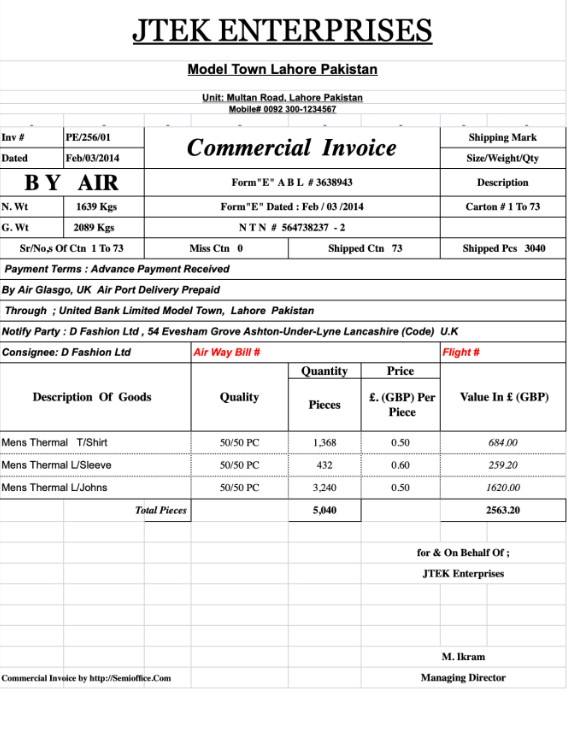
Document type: Invoice